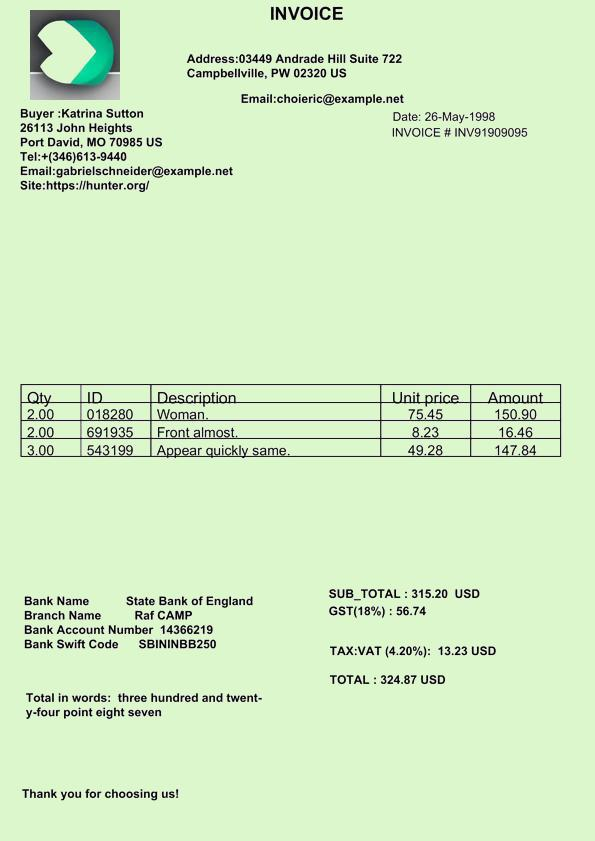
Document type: Invoice